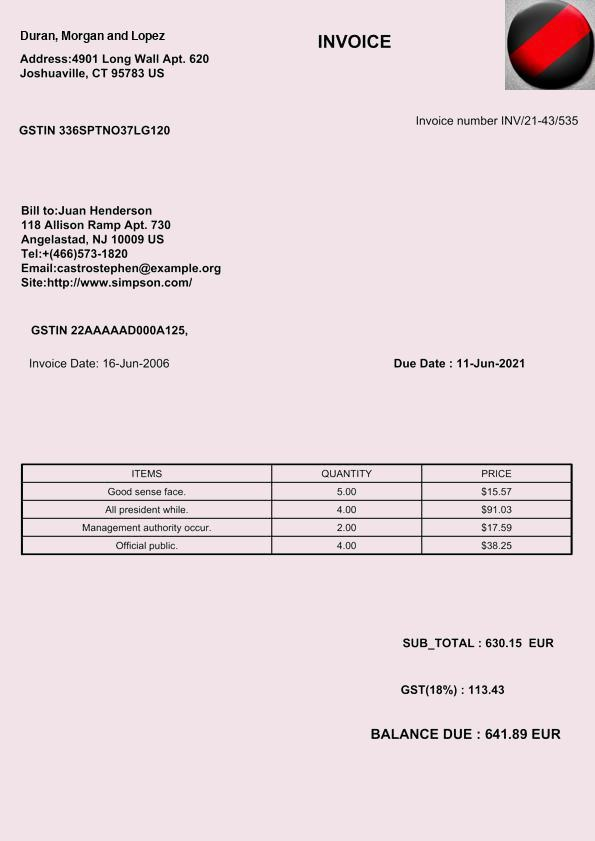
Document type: Invoice